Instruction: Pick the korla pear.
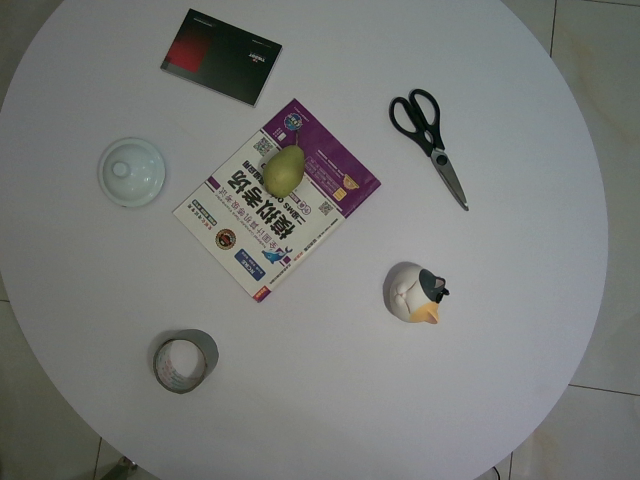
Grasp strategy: vertical